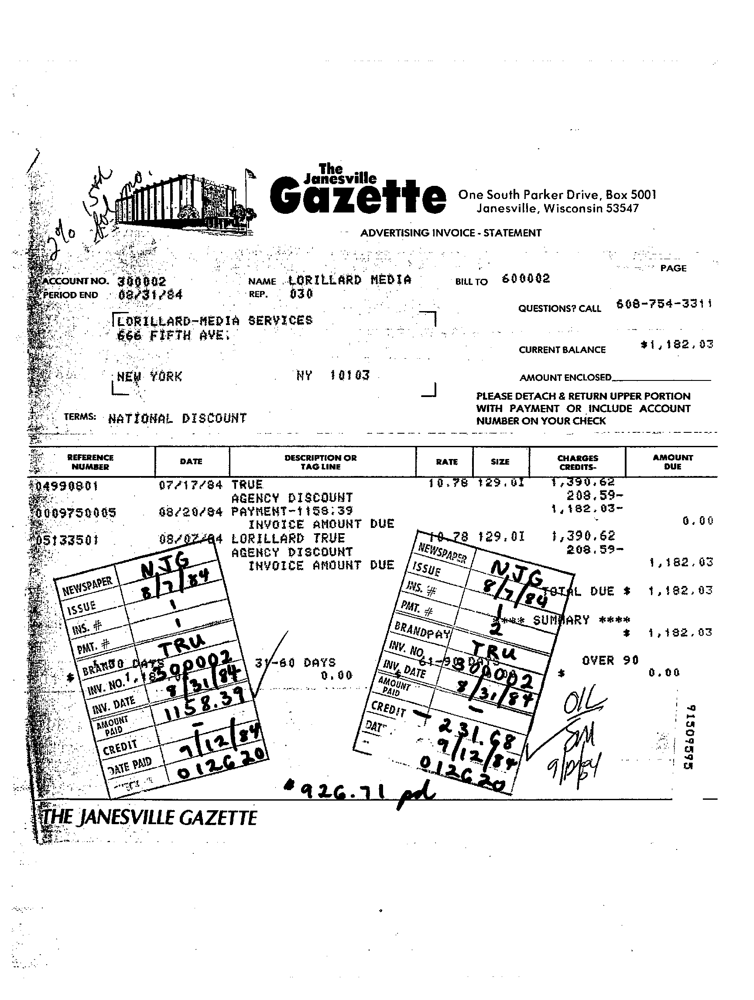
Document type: Invoice